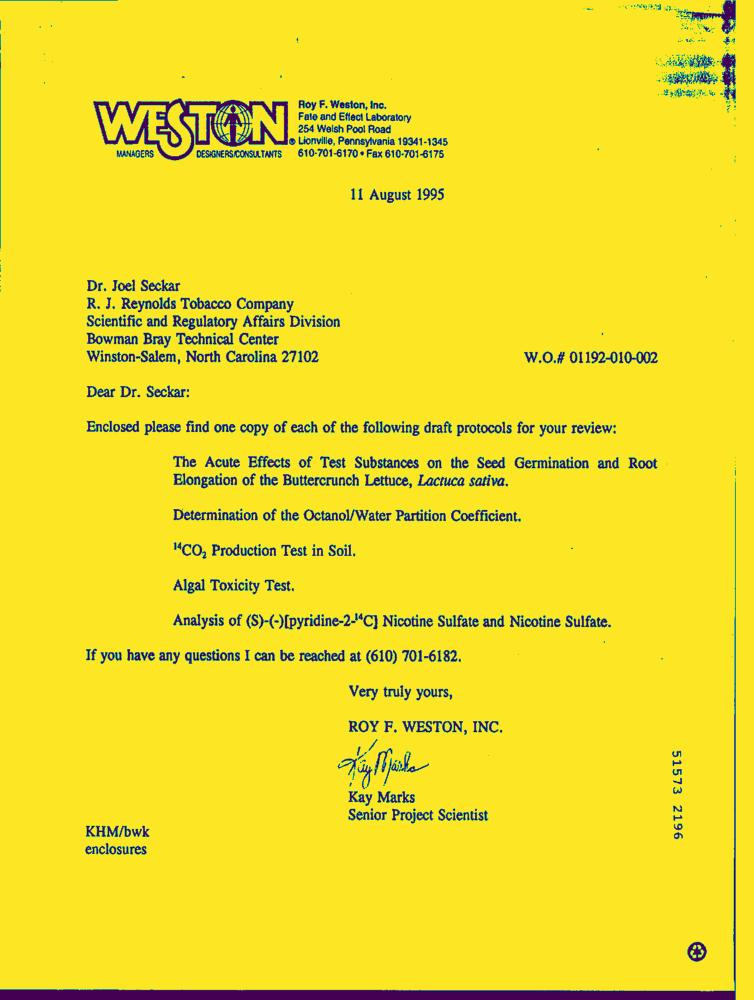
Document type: Letter-Doc